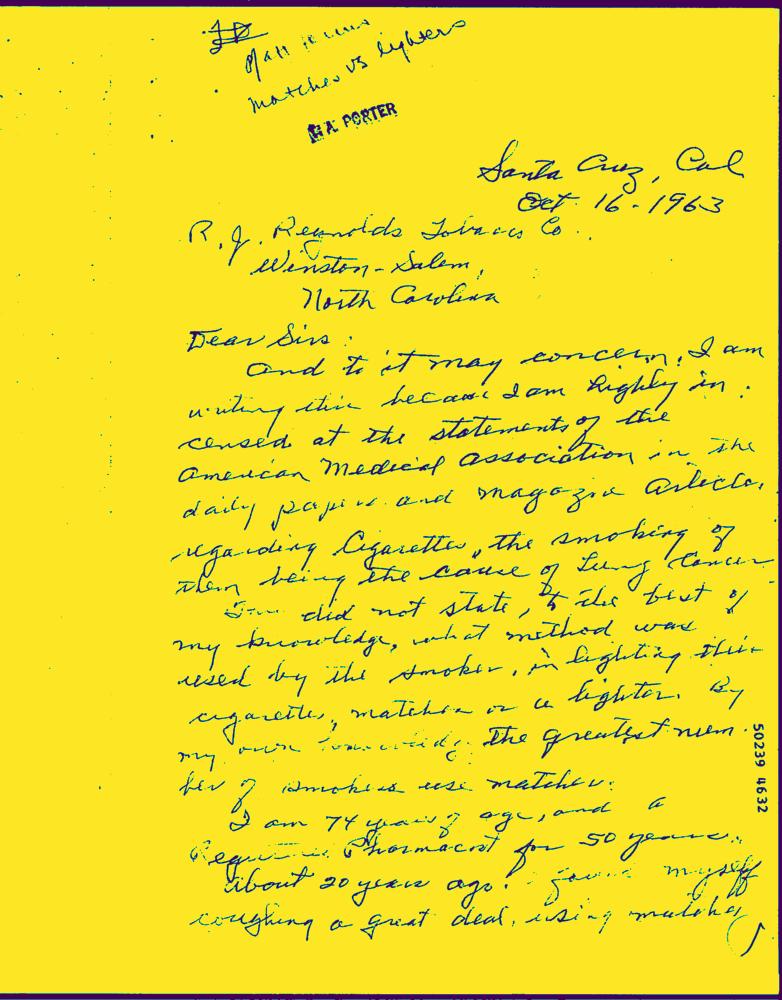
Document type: Hand-Written